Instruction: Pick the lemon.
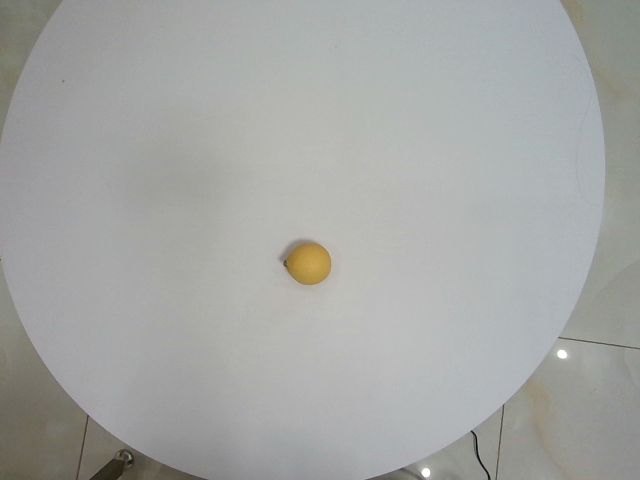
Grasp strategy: vertical